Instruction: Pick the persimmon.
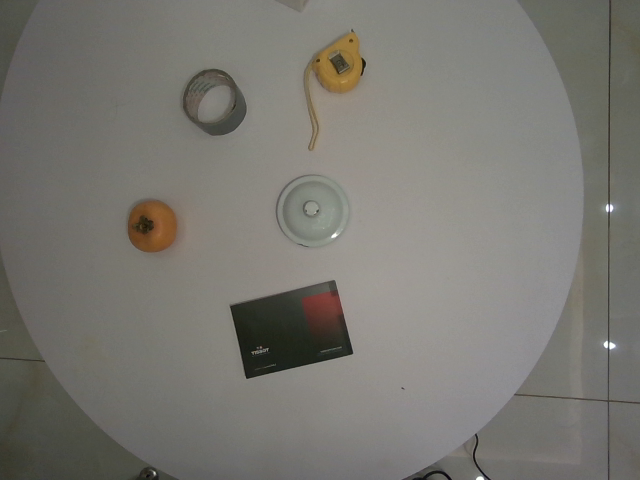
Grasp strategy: vertical